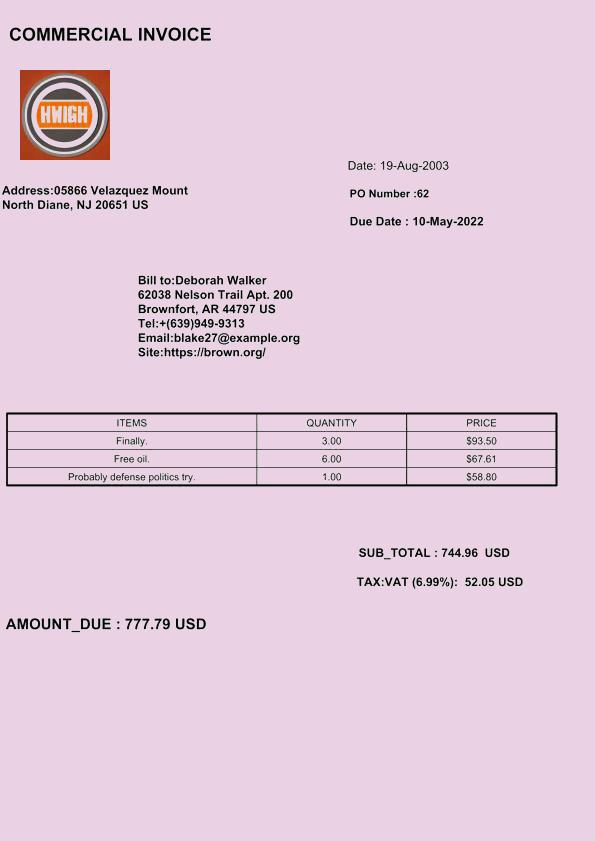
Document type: Invoice